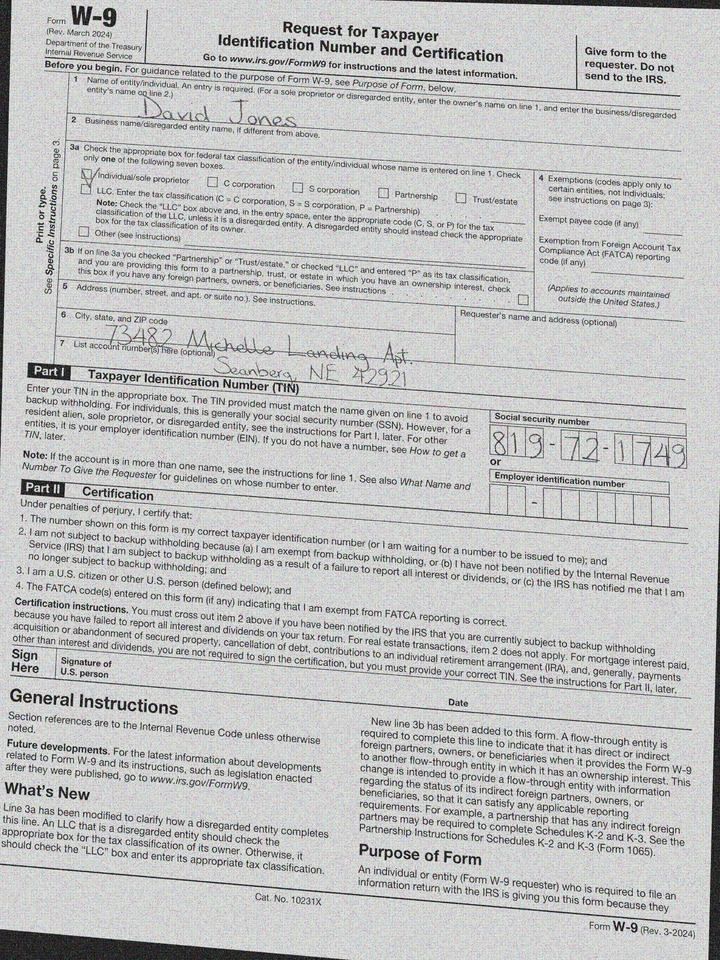
adr1: 73482 Michelle Landing Apt. 261
adr2: Seanberg, NE 42921
cbx: yes
ssn: 819721749
enm: David Jones